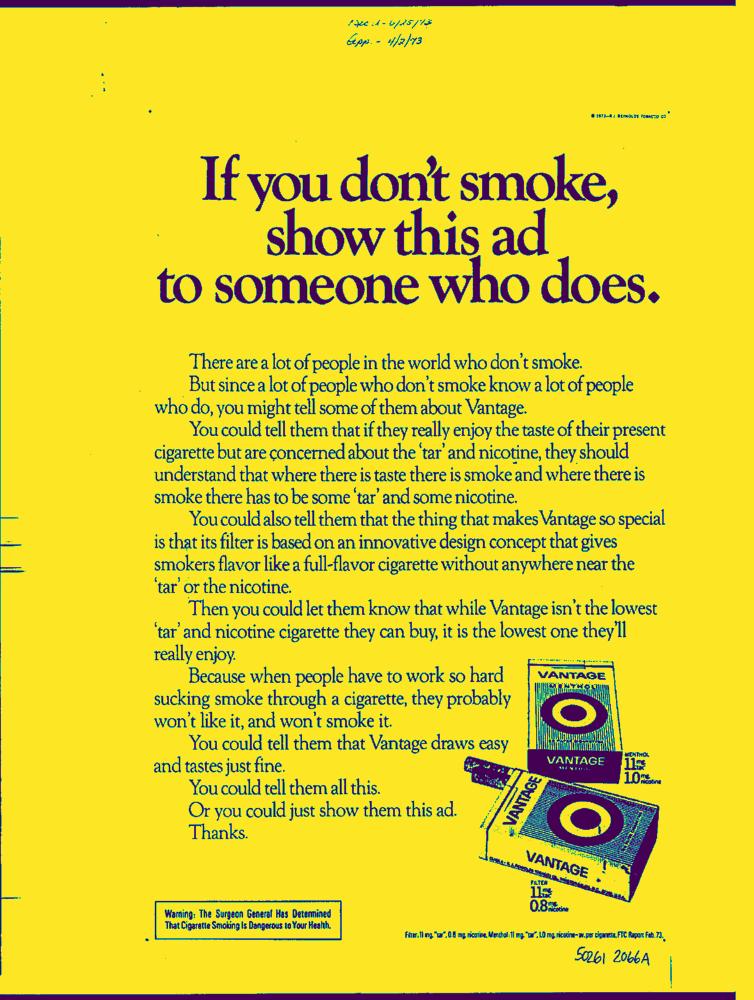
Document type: AD